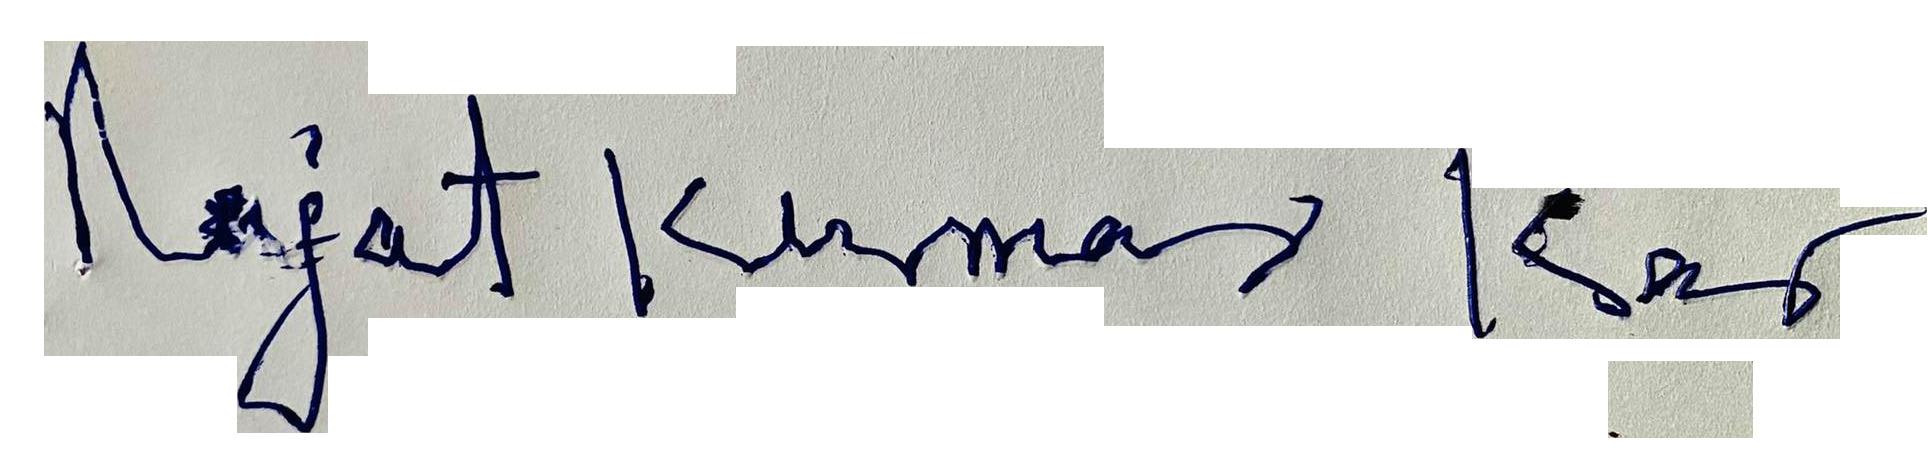
Signature of: rajat kumar kar